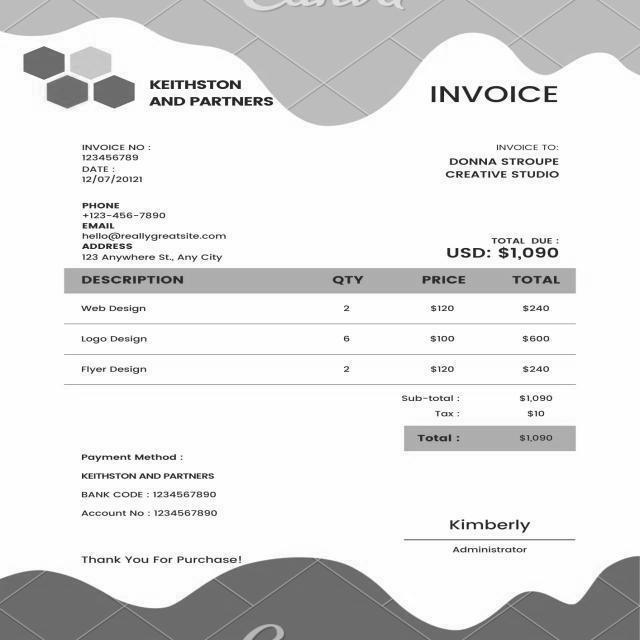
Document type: Invoice